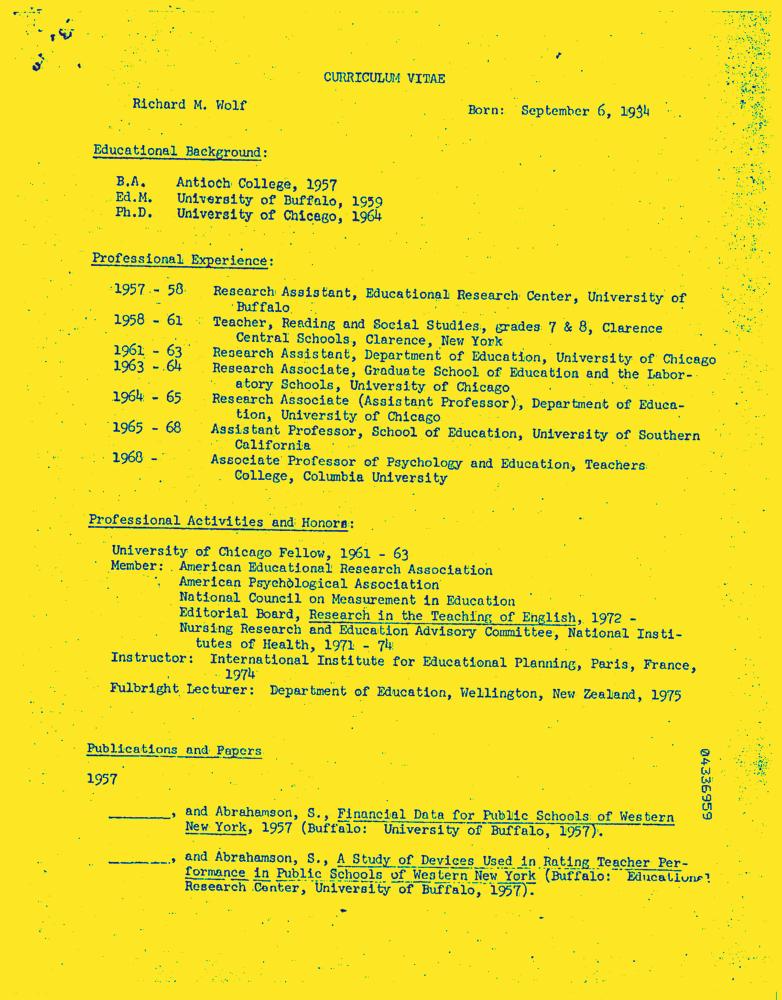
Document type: Resume-Doc